Question: What might the diagnosis be?
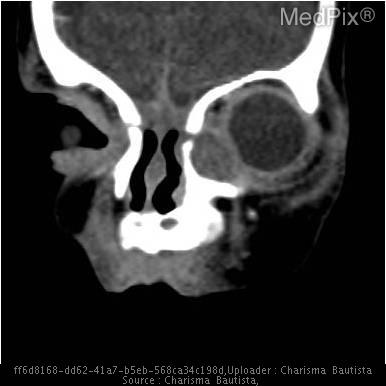
Answer: The possible diagnosis includes • 	Dacryocystocele with or without dacryocystitis
• 	Periorbital cellulitis
• 	Orbital cellulitis
• 	Meningocele
• 	Encephalomeningocele
• 	Hemangioma
• 	Dermoid cyst
• 	Glioma.